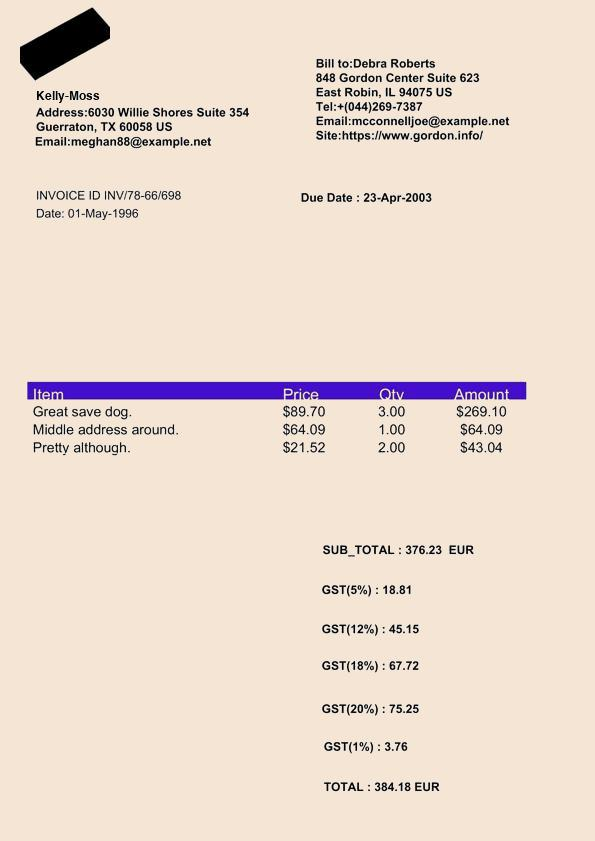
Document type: Invoice